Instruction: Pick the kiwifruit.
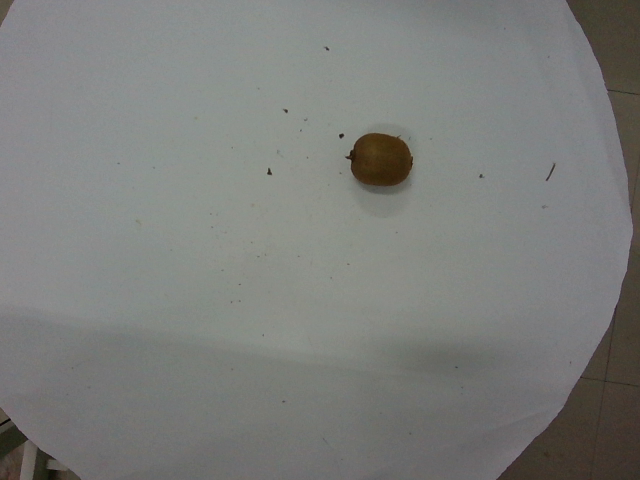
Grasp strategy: vertical